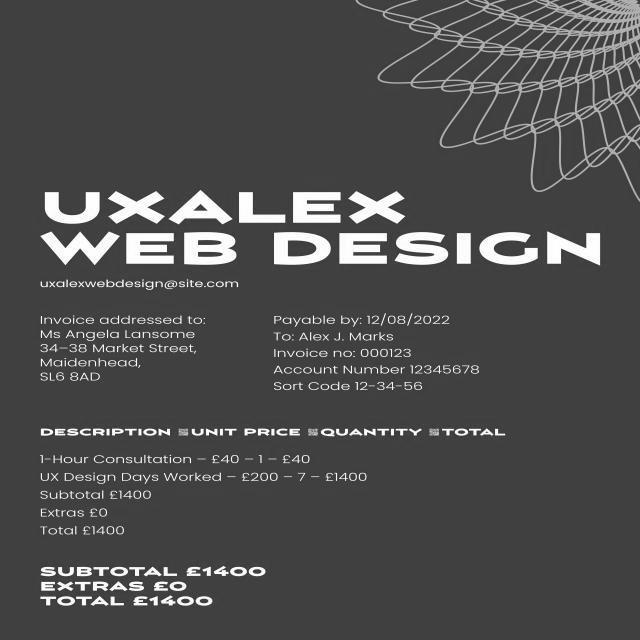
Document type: Invoice